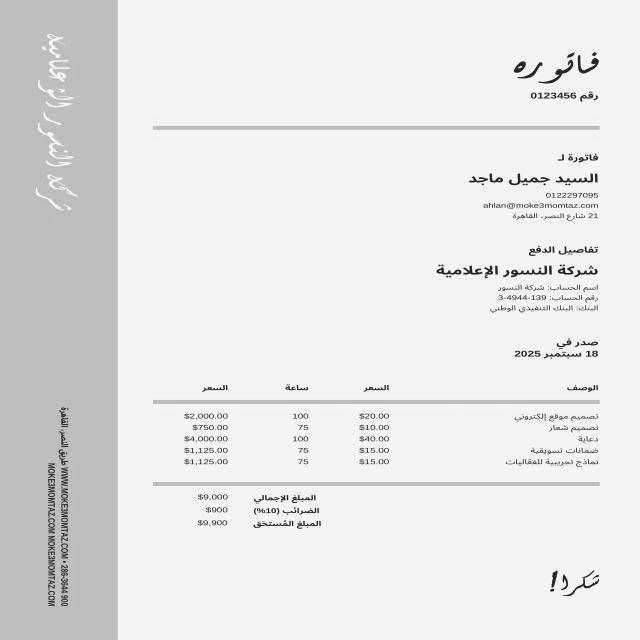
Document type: Invoice